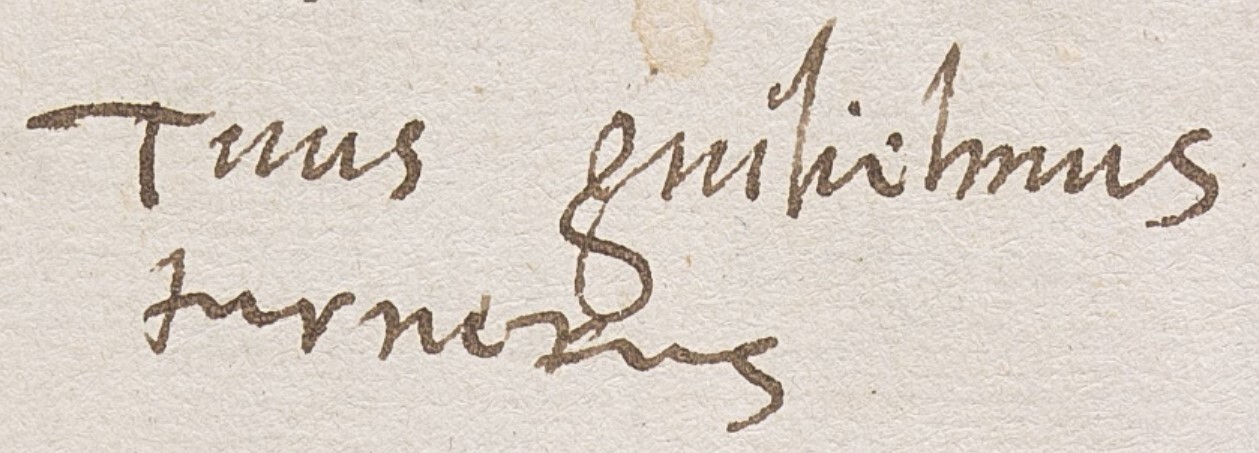
Signature of: william turner